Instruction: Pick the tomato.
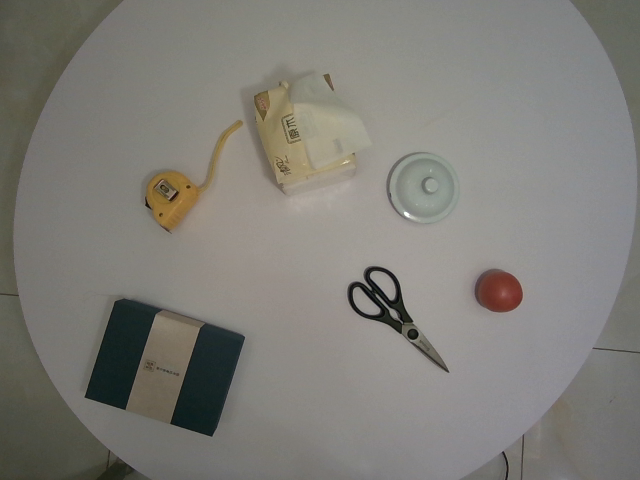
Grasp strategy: vertical